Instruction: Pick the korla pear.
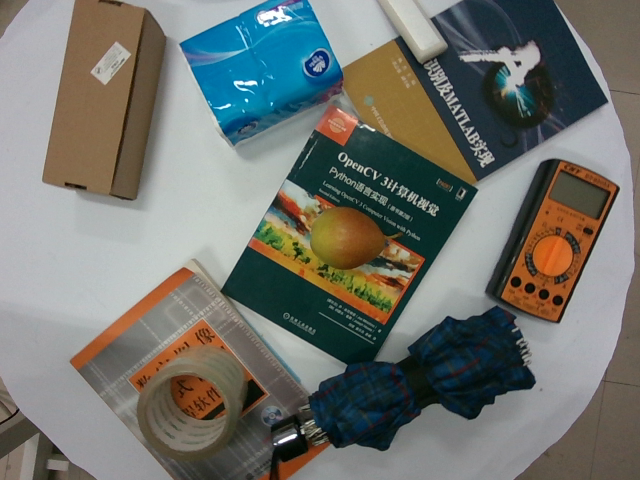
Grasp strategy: vertical